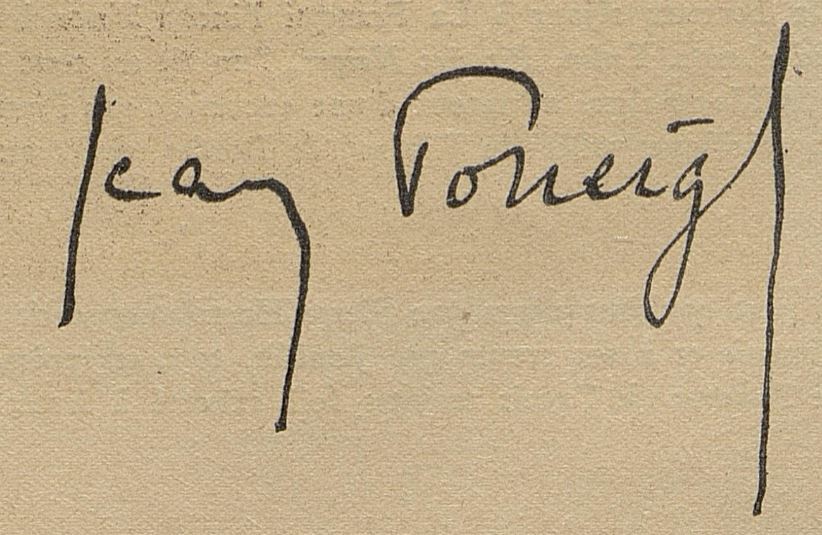
Signature of: jean poueigh